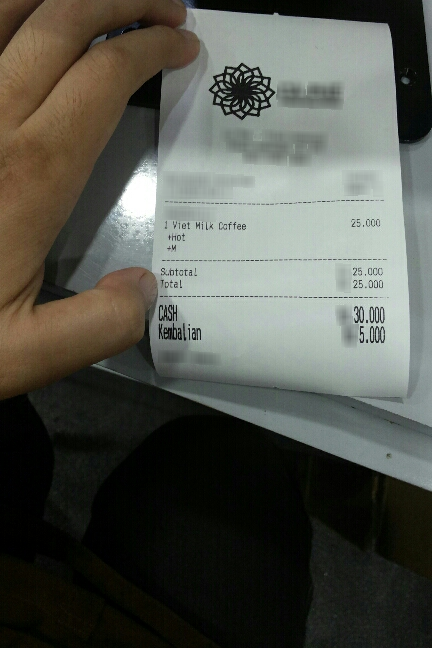
Extraction:
receipt: line_items: name: Viet Milk Coffee
price: 25.000
qty: 1
name: +Hot
name: +M
subtotal: 25.000
total: 25.000